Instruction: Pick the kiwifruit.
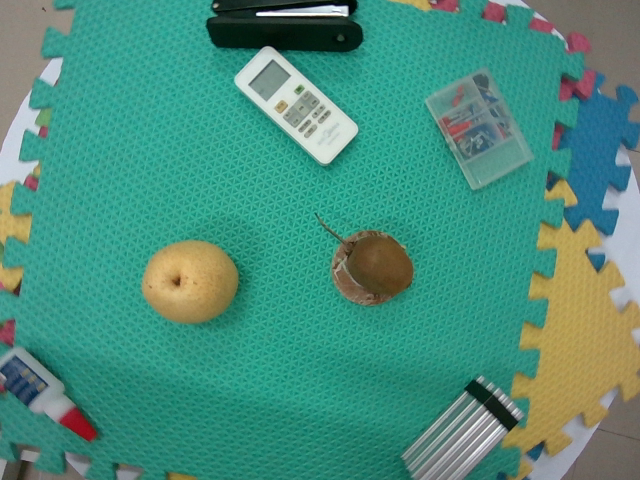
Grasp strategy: vertical